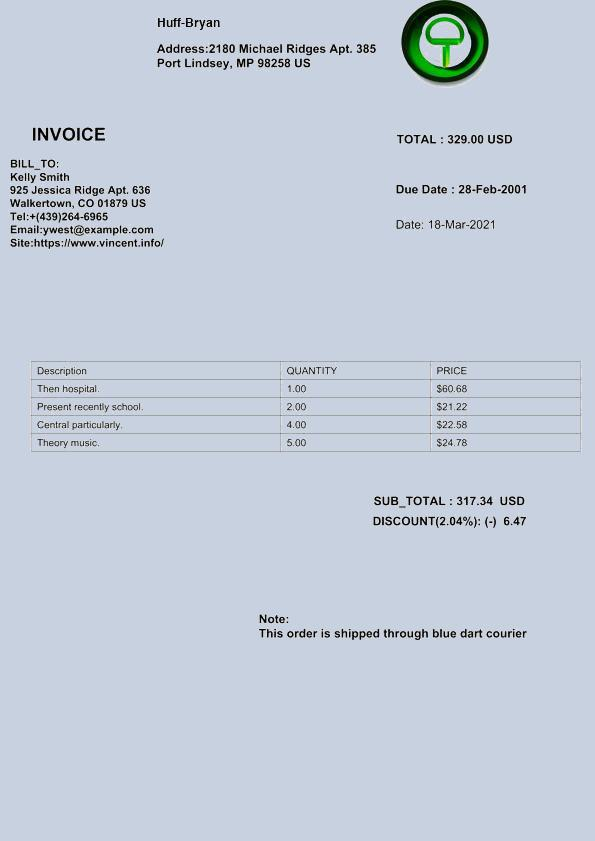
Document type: Invoice